Question: Describe the condition in detail:
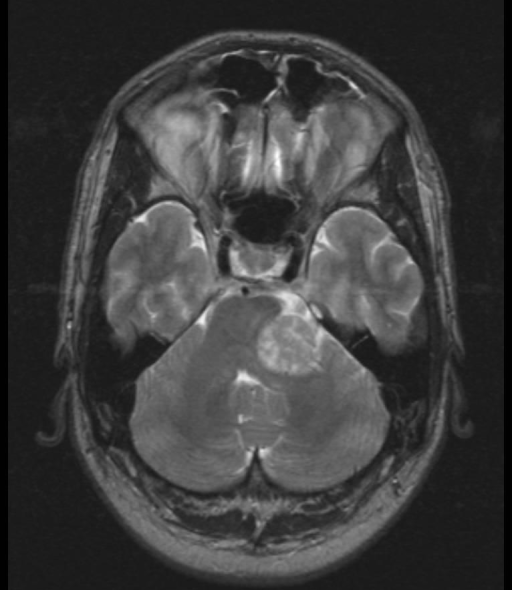
Answer: The disease is discussed as: Vestibular schwannomas, also known as acoustic Schwannomas, acoustic neuromas, acoustic neurinomas, and vestibular neurilemomas are benign neoplasms derived from Schwann cells encompassing the vestibular (as opposed to cochlear) portion of CN VIII.  They are the most common cerebropontine angle (CPA) mass, making up approximately 80% of all CPA tumors and approximately 8% of all intracranial tumors in adults.

Patients with vestibular schwannomas typically present between 30-50 years of age with the overall incidence of symptomatic vestibular schwannomas at 1/100,000 person-years, though asymptomatic lesions may be more common.  Most lesions are unilateral.  However, as many as 10% of patients with vestibular schwannomas have Neurofibromatosis type 2 (NF2) with more than 75% of affected NF2 patients having bilateral vestibular schwannomas.

Most patients present with complaints of hearing loss and/or tinnitus.  Many also complain of difficulties with balance/and or gait.  In a case series of 1000 acoustic Schwannomas, at time of diagnosis, 95% of patients had cochlear nerve symptoms, 61% had vestibular symptoms, 9% had trigeminal symptoms (most often sensory) and 6% had facial nerve complaints.  (Note that more patients had trigeminal symptoms than facial nerve symptoms, despite the close proximity of CN VII to CN VIII!)

As most patients do have hearing loss from the affected nerve, audiometry is the most sensitive initial clinical screening test for a vestibular schwannoma.  However, HRCT or MRI (MRI with gadolinium contrast being preferable to HRCT) is needed for more definitive diagnosis.

Acoustic schwannomas typically originate at the entrance of the internal auditory canal (IAC) and extend out into the CPA, resembling an “ice-cream cone,” often causing mass affect on other structures as they enlarge.  This origin and appearance, evident with MRI and/or HRCT, helps distinguish them from other CPA masses such as meningiomas (the 2nd most common CPA mass), epidermoid inclusion cysts (EIC’s, 3d most common CPA mass), lipomas, angiomas, arachnoid cysts, mets, etc.

In addition to the morphology and location/origin of vestibular schwannomas, they also have enhancing characteristics that aid in distinguishing them from other CPA masses.  On T1-weighted images, schwannomas are hypointense compared to surrounding brain parenchyma, and enhance markedly with IV gadolinium.  T2-weighted images show hyperintense signal.

Meningiomas are typically isointense rather than hypointense on T1 but may be hyperintense with T2 imaging and also enhance brightly with gadolinium.  With the enhancement however, meningiomas are often more homogeneous in appearance than the more heterogeneous Schwannomas that is sometimes due to benign cystic degeneration.  Similar to Schwannomas, EIC’s are hypointense with T1 images and are hyperintense with T2.  However, EIC’s don’t enhance with gadolinium (other than occasionally a thin ring of enhancement around their periphery).

When observation is not appropriate, treatment of vestibular schwannomas is usually surgical, though radiation therapy (stereotactic or "Gamma Knife" is also being used with success.  Chemotherapy has not been proven beneficial.